Question: What type of tax is indicated in the document, personal property or real estate?
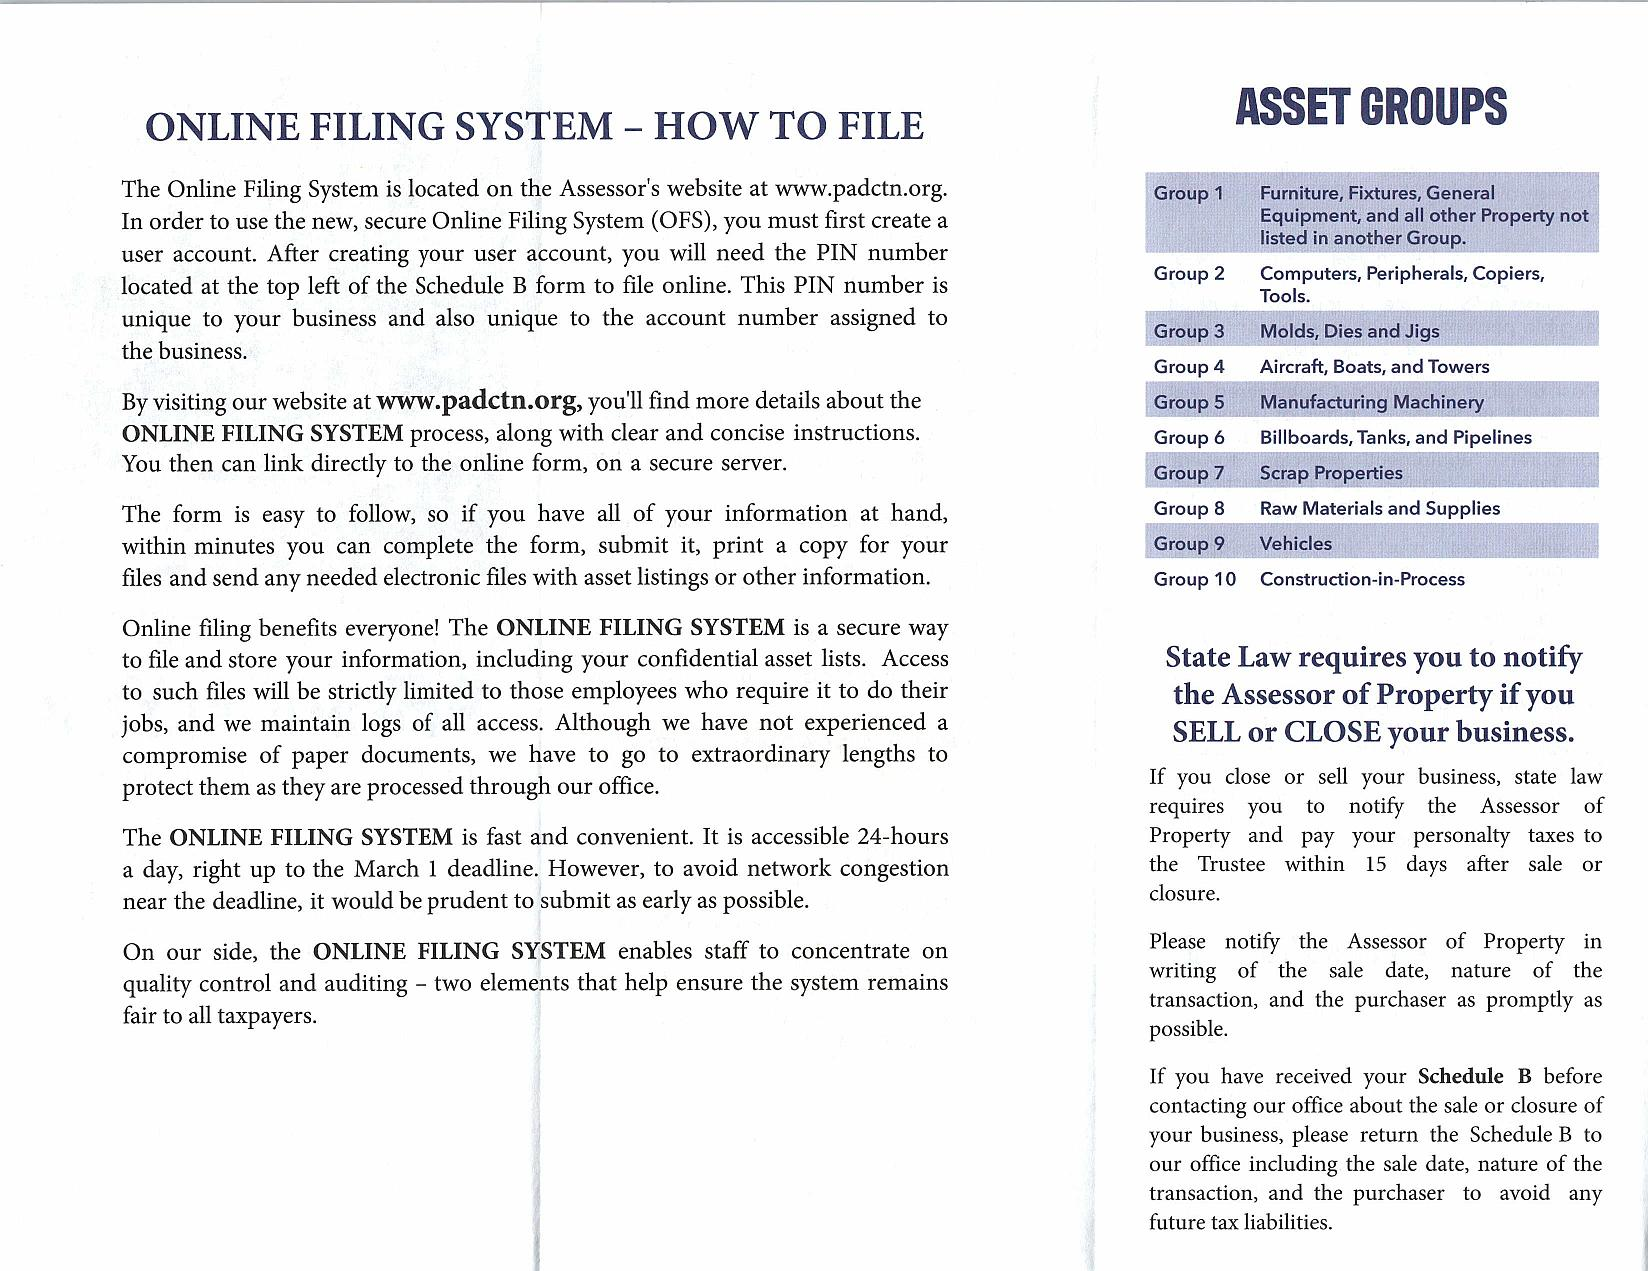
Answer: "Personal Property"